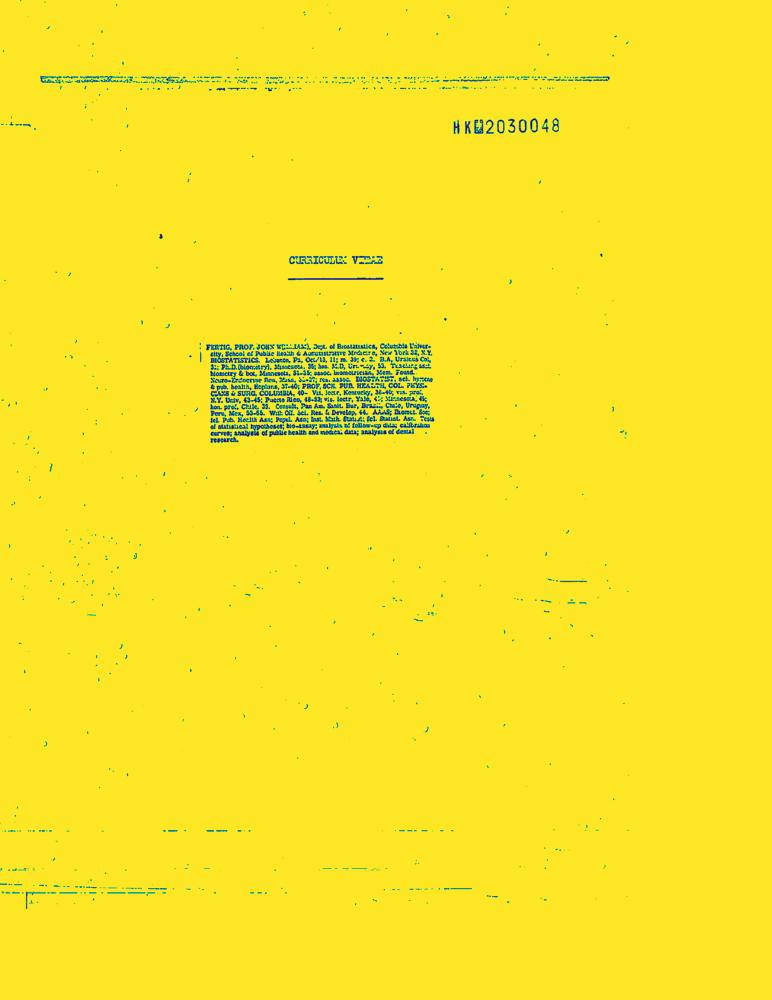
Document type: Resume-Doc